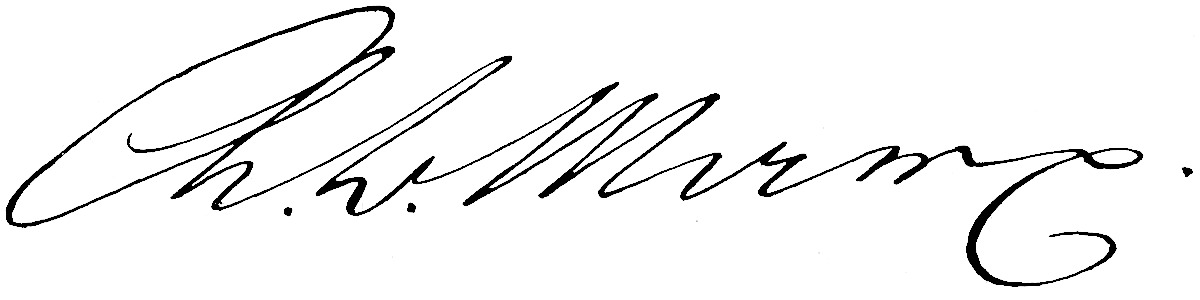
Signature of: adolf bernhard marx